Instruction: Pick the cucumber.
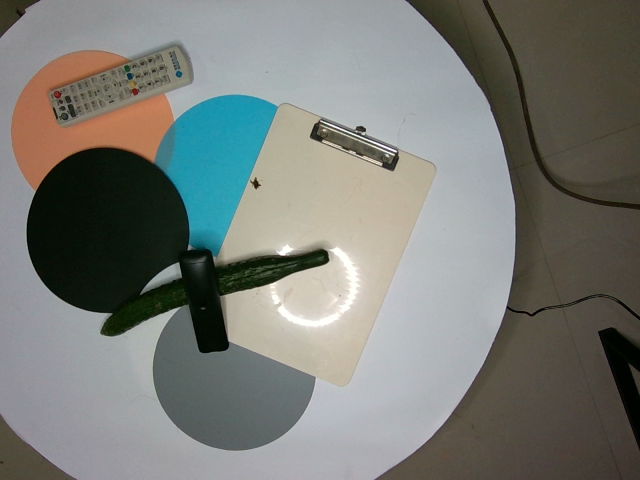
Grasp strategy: vertical